Question: What is the mailing or notice date provided in the document?
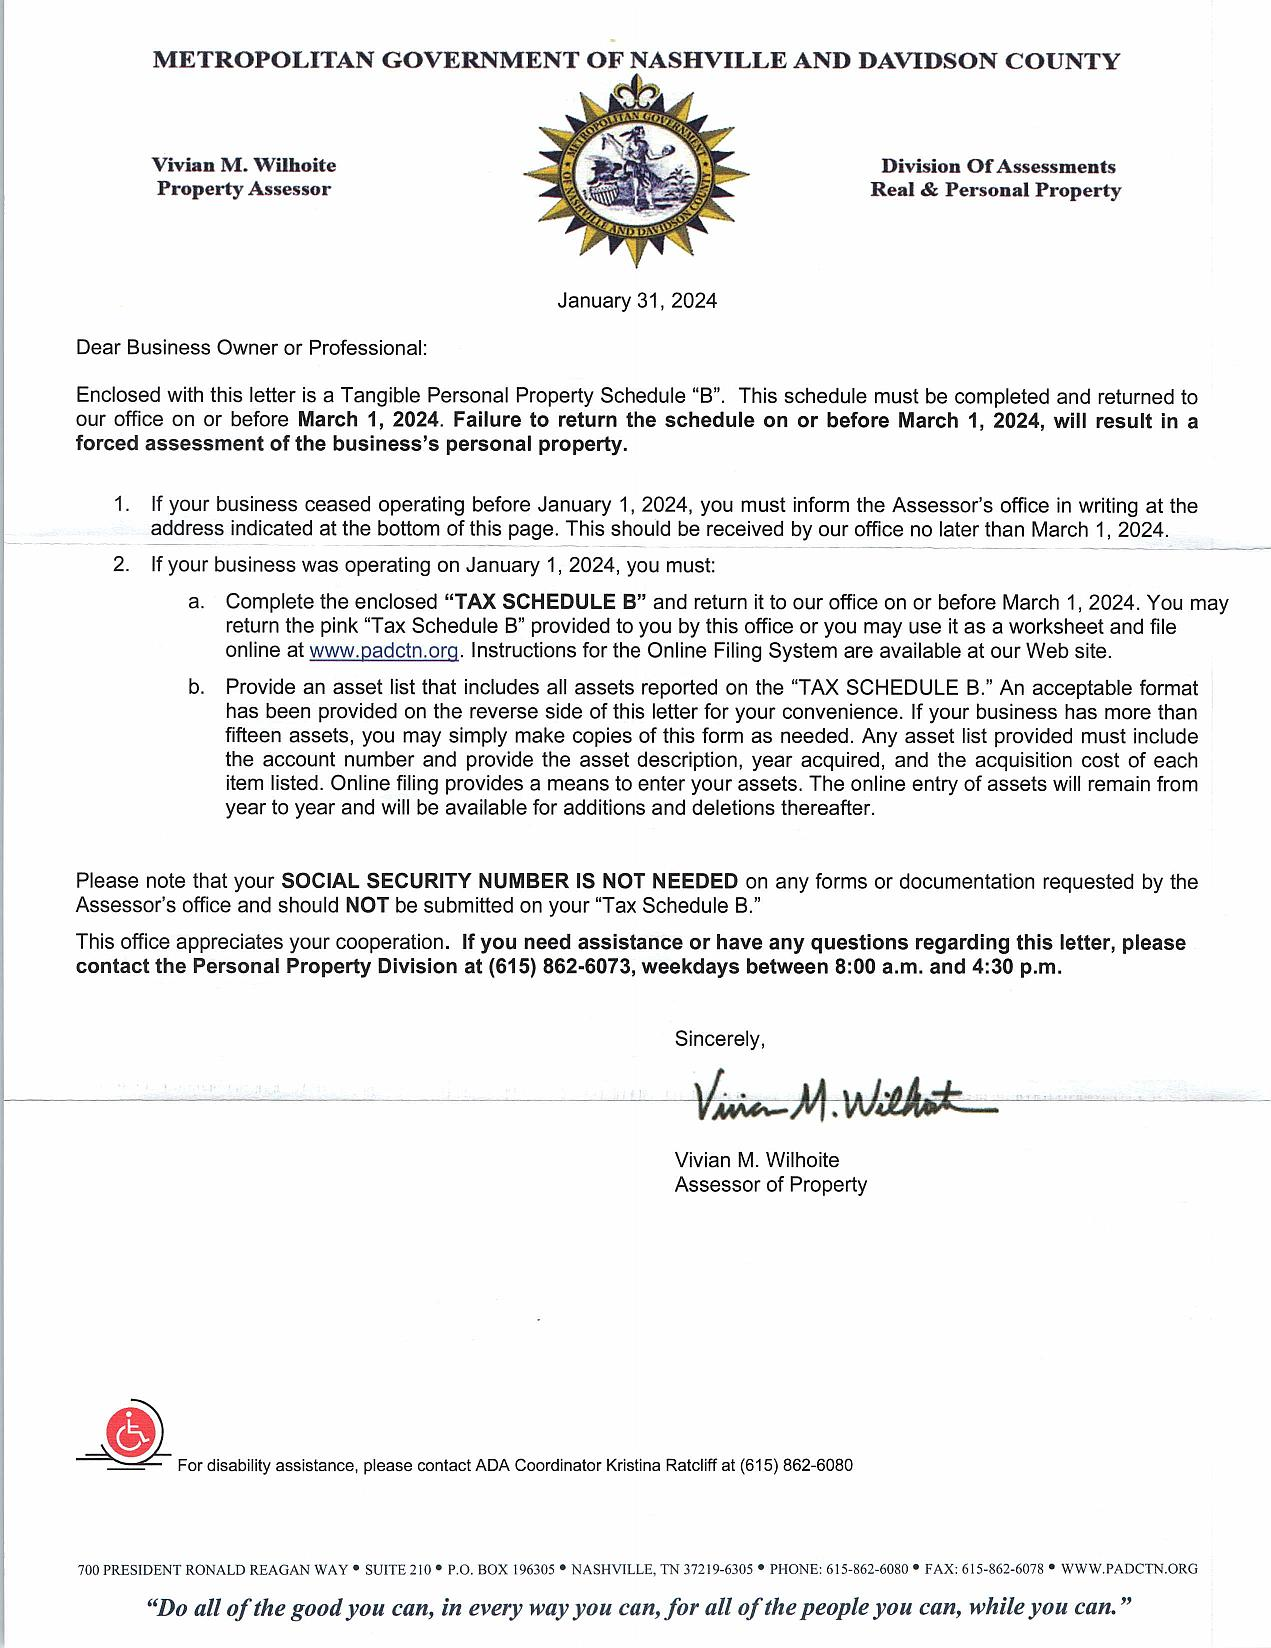
Answer: "31-Jan-24"